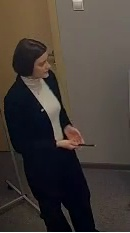
Транскрипция: plate. Here we just add ED. You can write it down because it is a loop result.
Категория: Коммуникативные модальности
Подкатегория: Вербальное; Невербальное; Паравербальное
Описание действия: Учитель рассматривает пример использования правила по теме занятия и предлагает ученикам его записать
Контекст и комментарии: Контекст ДО: Учитель объяснил на какой теме будет фокусироваться занятие. Результат после: ученики записывают пример использования правила. Педагогический эффект: За счет объяснения конкретного примера использования добавления окончания для глагола в прошедшем времени, ученикам будет проще разобраться в теме занятия и запомнить материал